Question: What is the suspected problem?
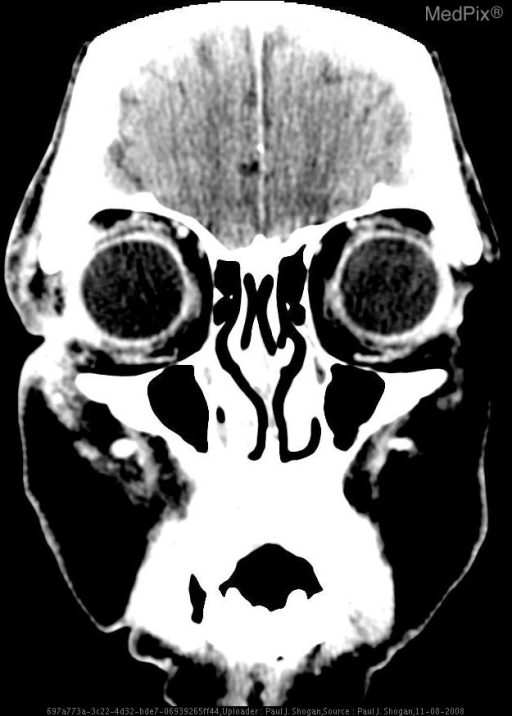
Answer: The findings suggest Contrast enhanced axial and coronal CT images reveal abnormal infiltration and thickening of the right preseptal soft tissues, extending into the right medial canthus. No postseptal extension is noted.  No peripheral enhancing fluid collections are seen.   Additionally, images demonstrate an enhancing lentiform mass along the superoposterior aspect of the right globe.. Contrast enhanced axial and coronal CT images reveal abnormal infiltration and thickening of the right preseptal soft tissues, extending into the right medial canthus. No postseptal extension is noted.  No peripheral enhancing fluid collections are seen.. The patient might have a history of 58 yo woman with orbital cellulitis preceded by open lesion inferior to right eye..